Question: What might the diagnosis be?
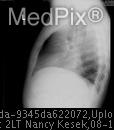
Answer: The possible diagnosis includes (Lower Middle Mediastinal Mass)
Esophageal processes: achalasia, esophageal mass (leiomyoma), hiatal hernia, or gastric pull through
Tracheal or Esophageal Duplication Cysts
Aortic Ectasia or Aneurysm.